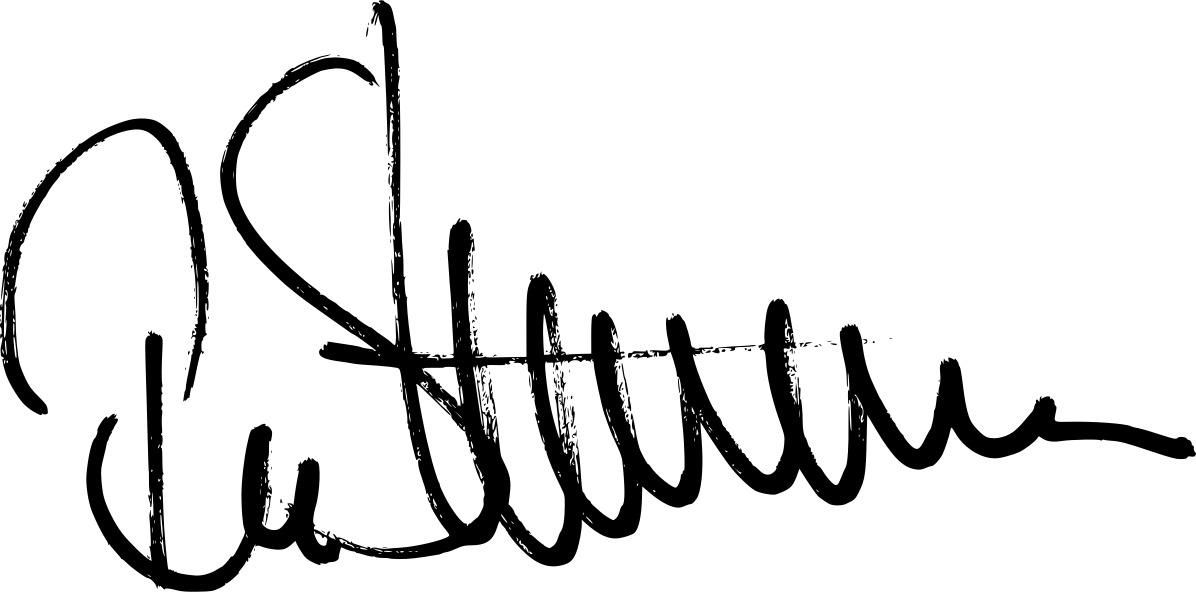
Signature of: per stureson